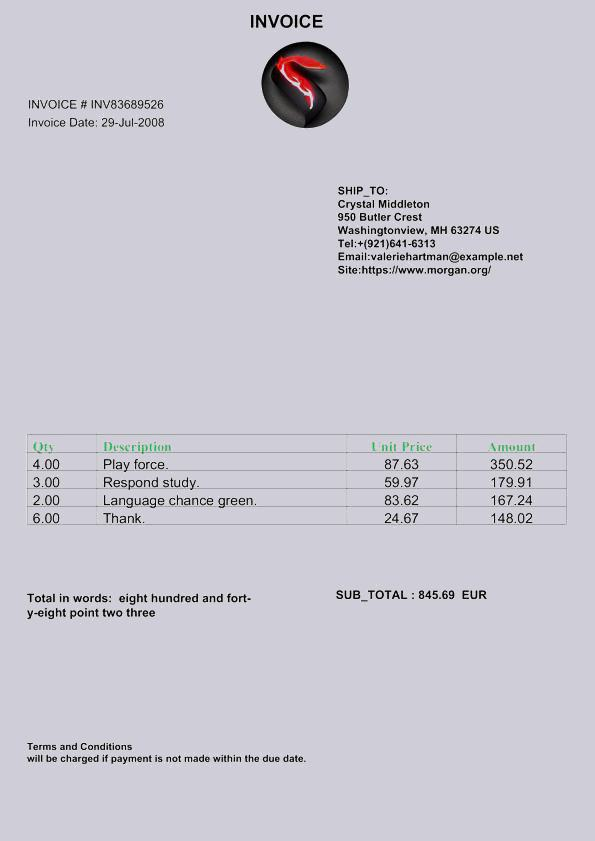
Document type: Invoice